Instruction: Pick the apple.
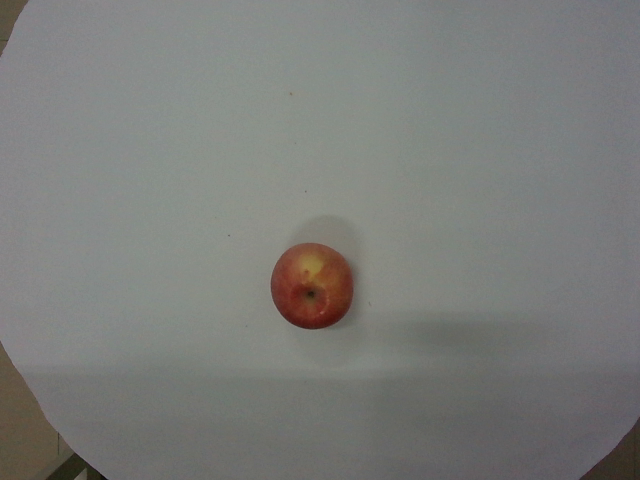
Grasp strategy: vertical